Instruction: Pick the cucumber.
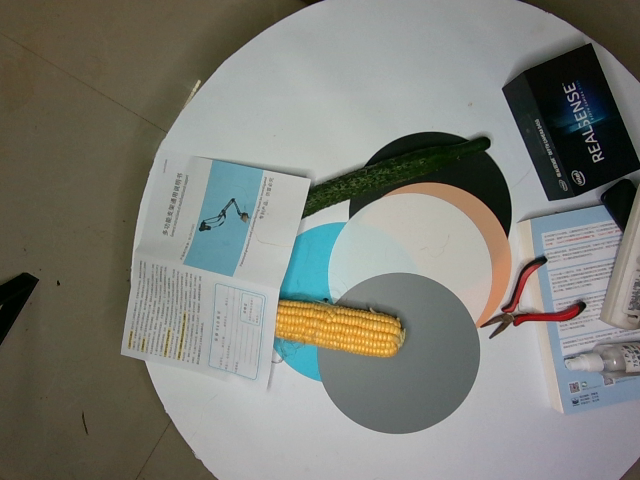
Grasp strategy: vertical